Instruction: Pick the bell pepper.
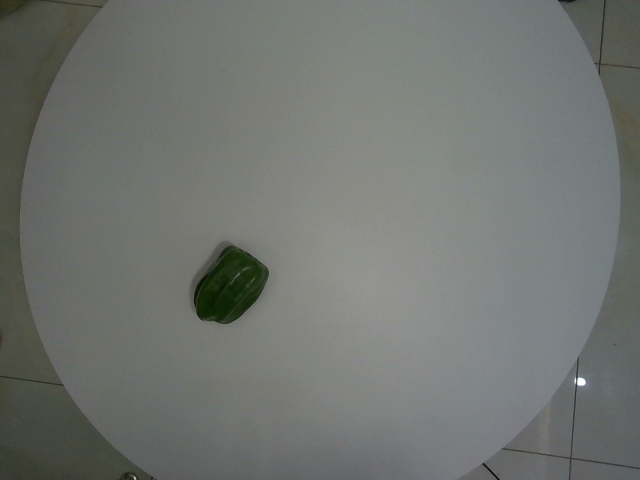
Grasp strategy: vertical